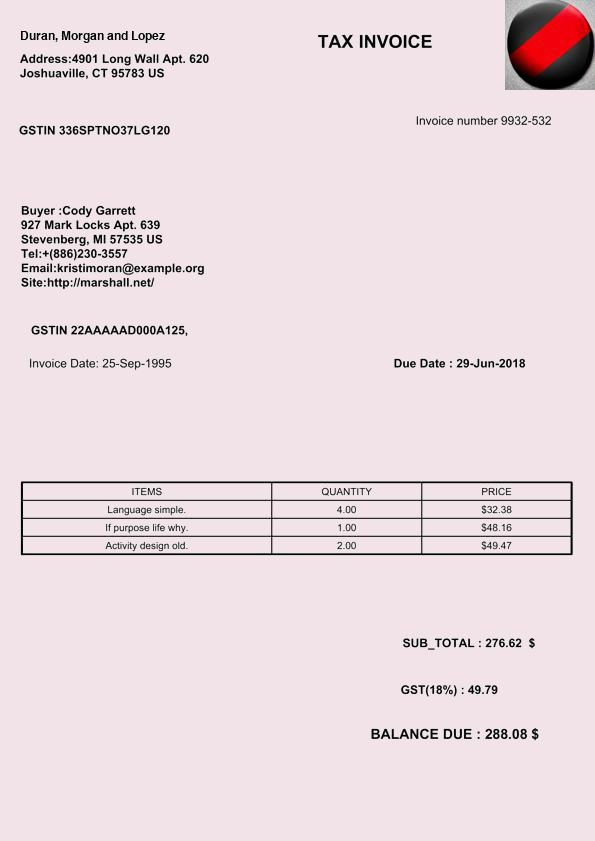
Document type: Invoice